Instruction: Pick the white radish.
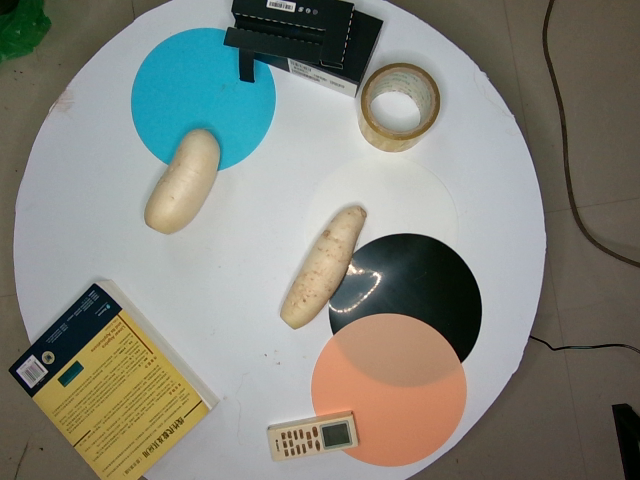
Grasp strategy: vertical